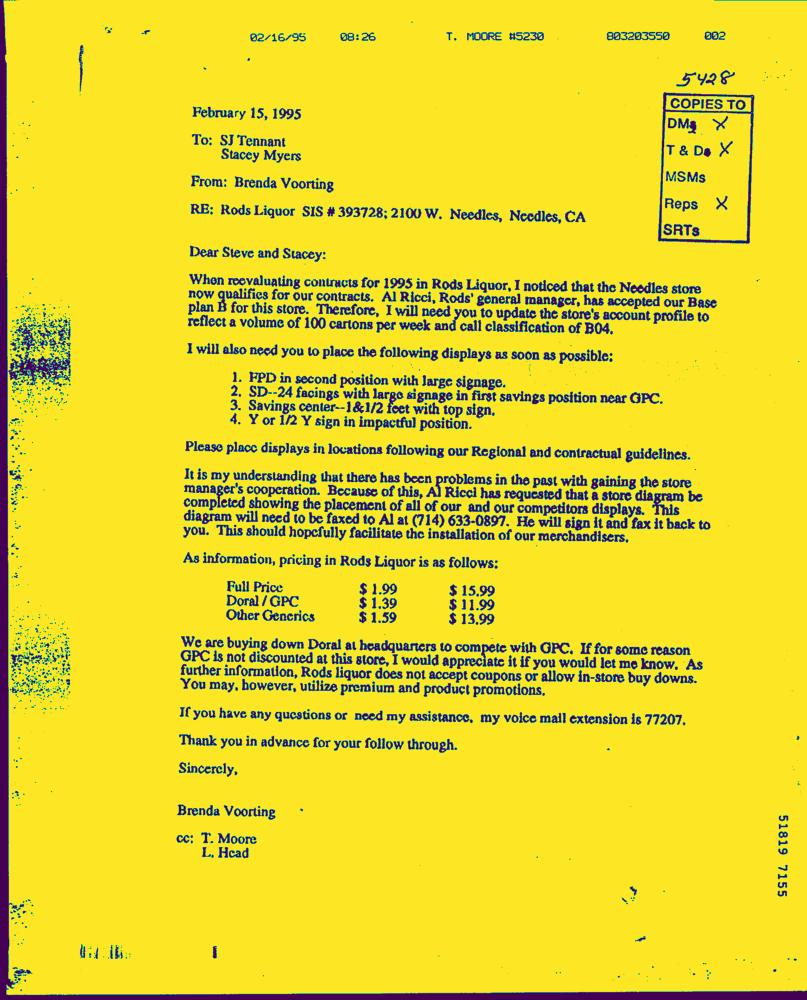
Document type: Letter-Doc